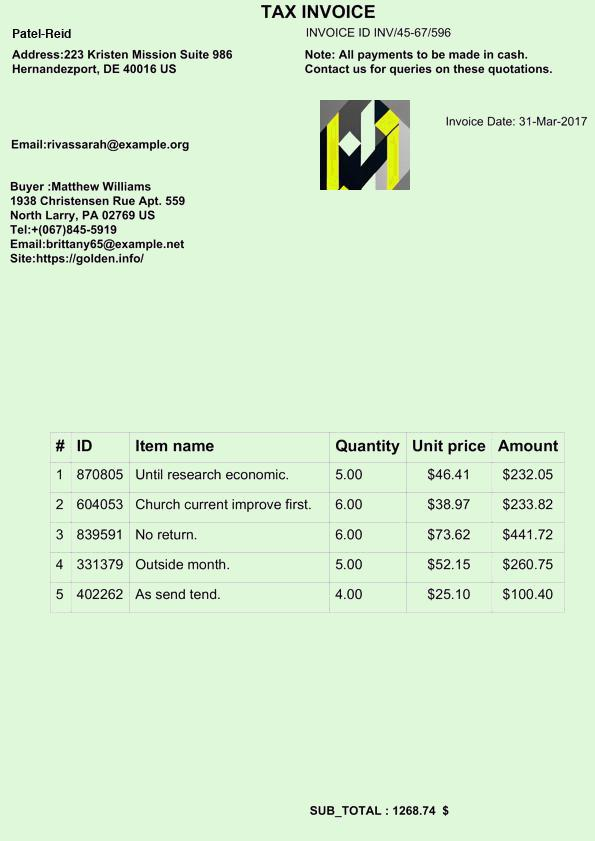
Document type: Invoice